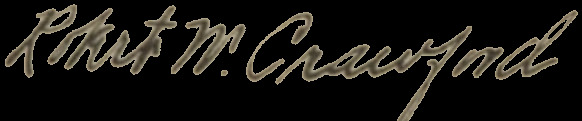
Signature of: robert w crawford